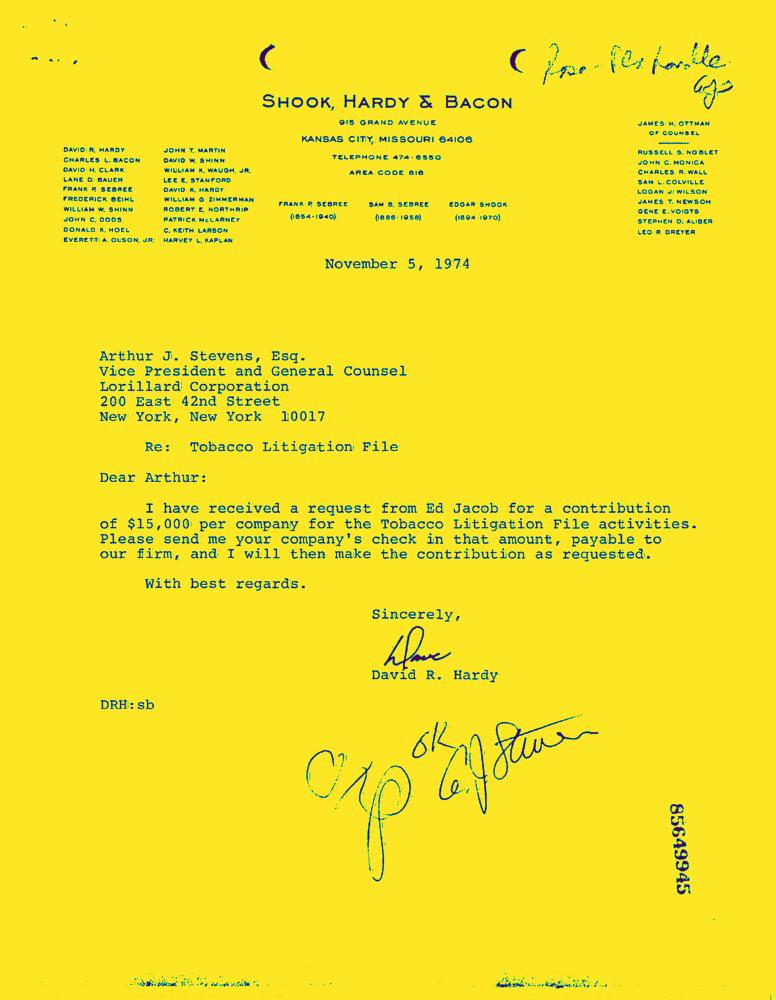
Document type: Letter-Doc